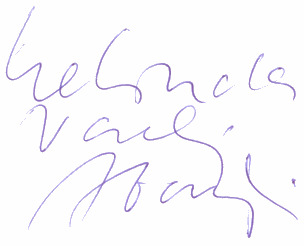
Signature of: melinda nadj abonji